Question: How does the patient history play a role?
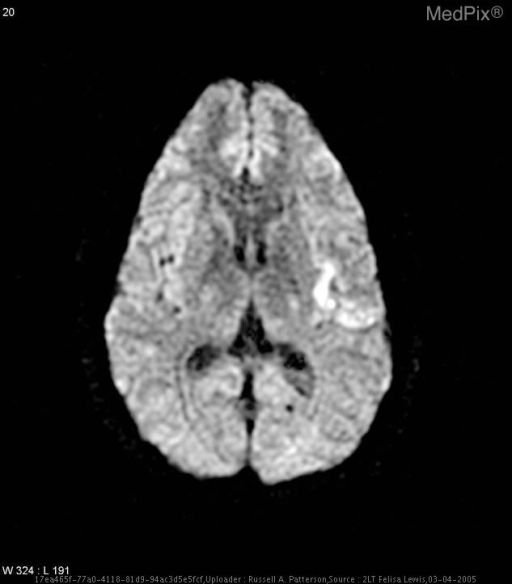
Answer: The patient's history of 36 y.o. African-American female with sickle cell anemia is key in understanding the case.